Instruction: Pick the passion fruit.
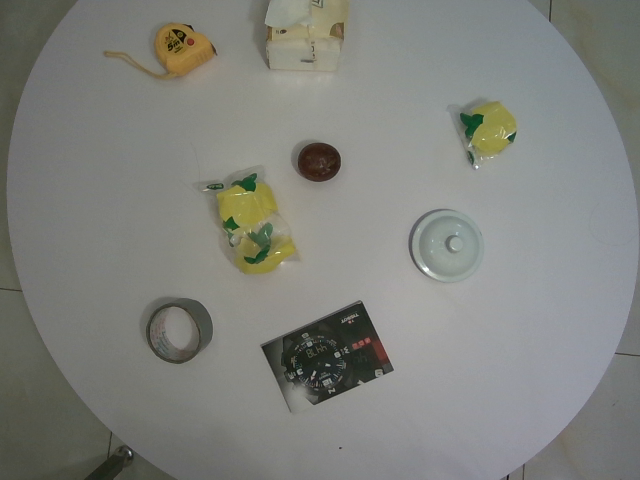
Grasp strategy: vertical